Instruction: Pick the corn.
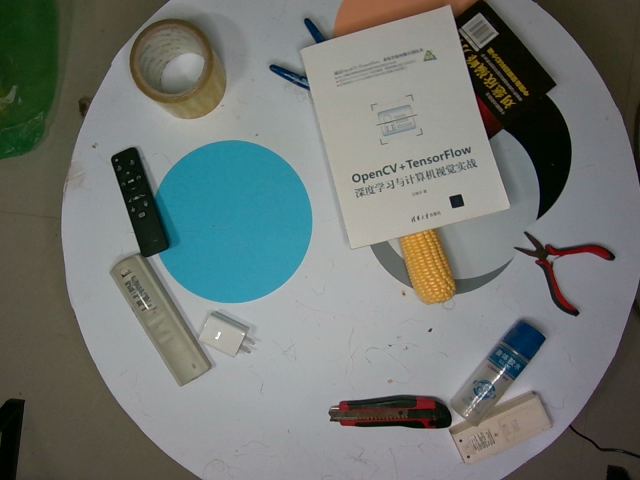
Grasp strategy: vertical